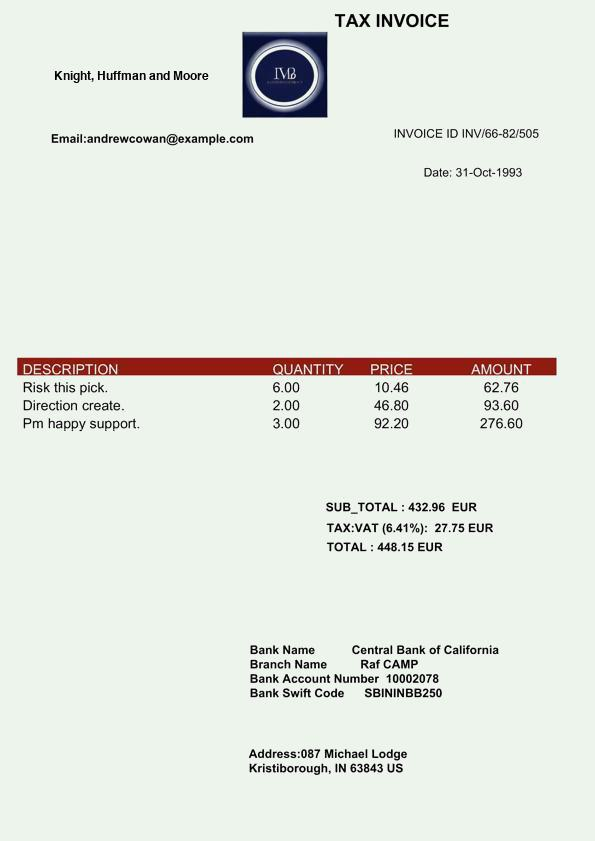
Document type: Invoice